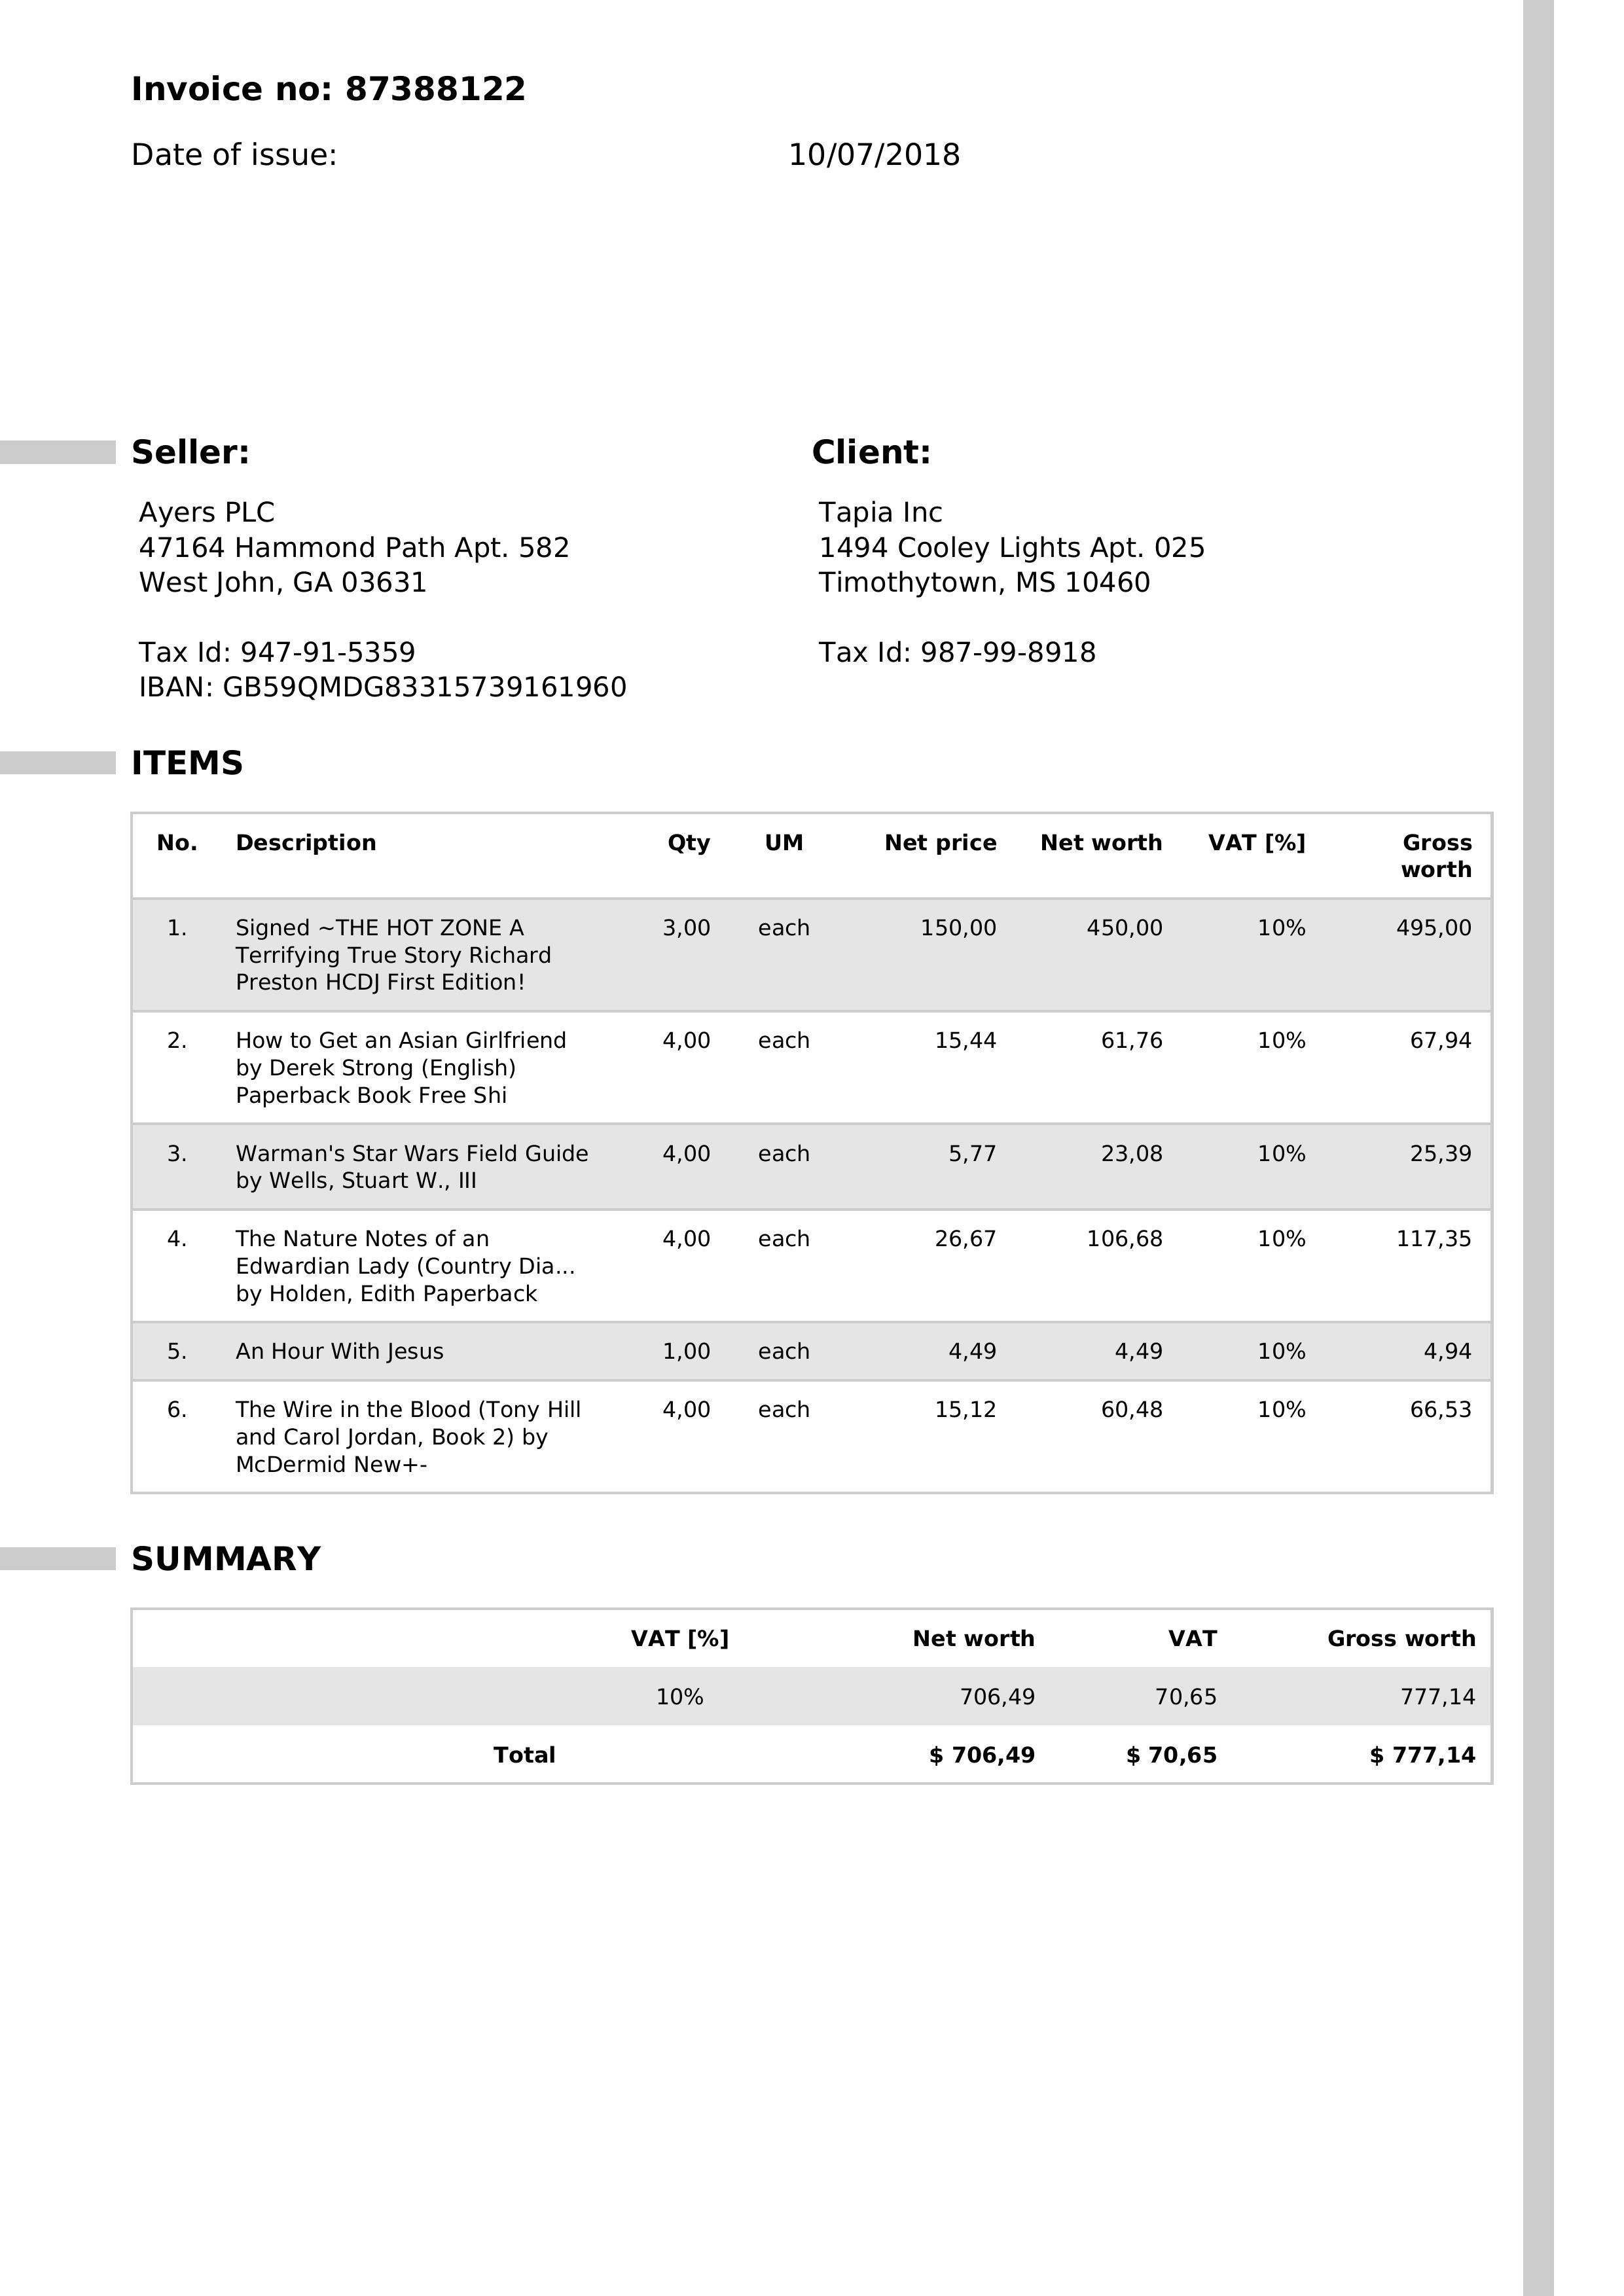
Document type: Invoice